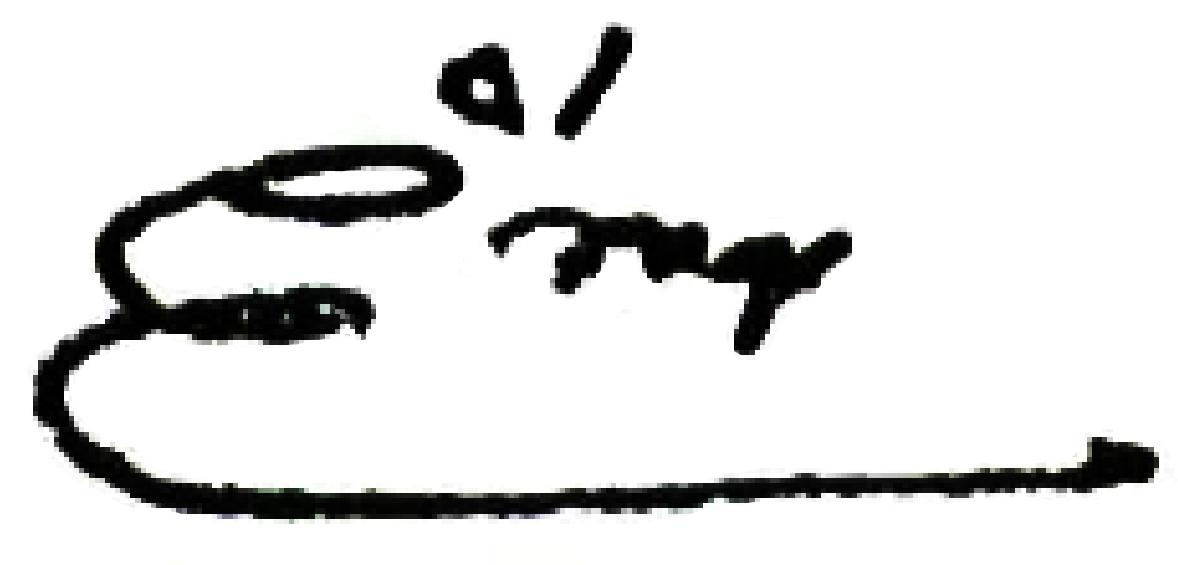
Signature of: yingluck shinawatra